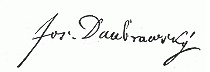
Signature of: josef dobrovský